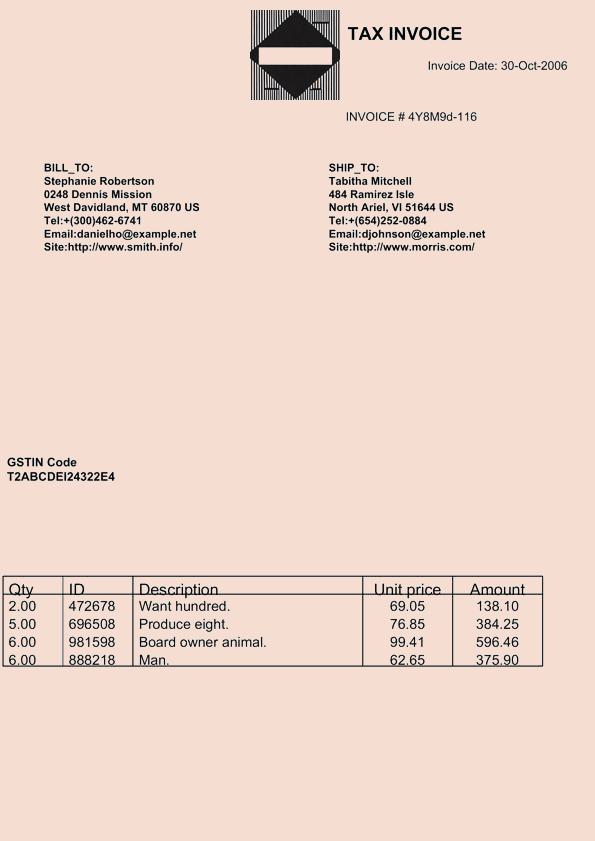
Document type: Invoice